Question: What is the address or location of the property listed in the document?
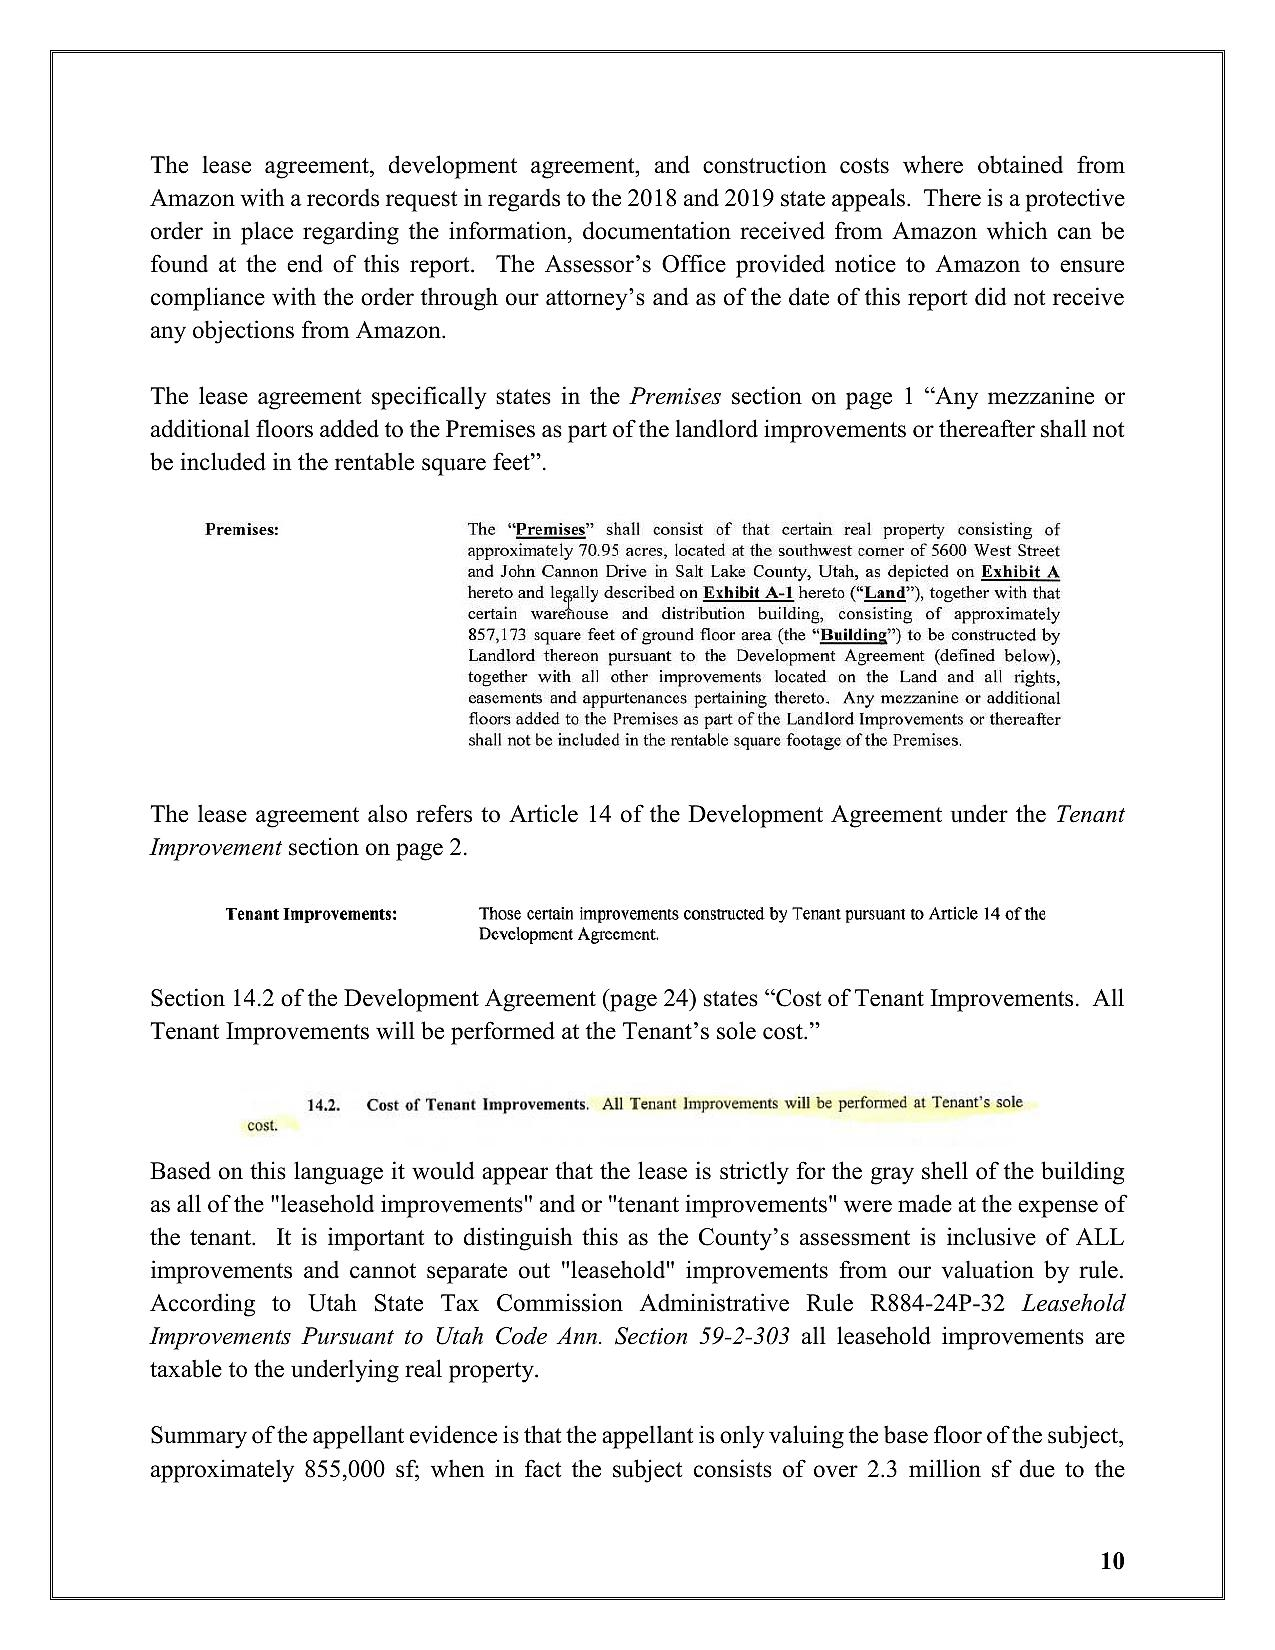
Answer: "southwest corner of 5600 West Street and John Cannon Drive in Salt Lake County, Utah"